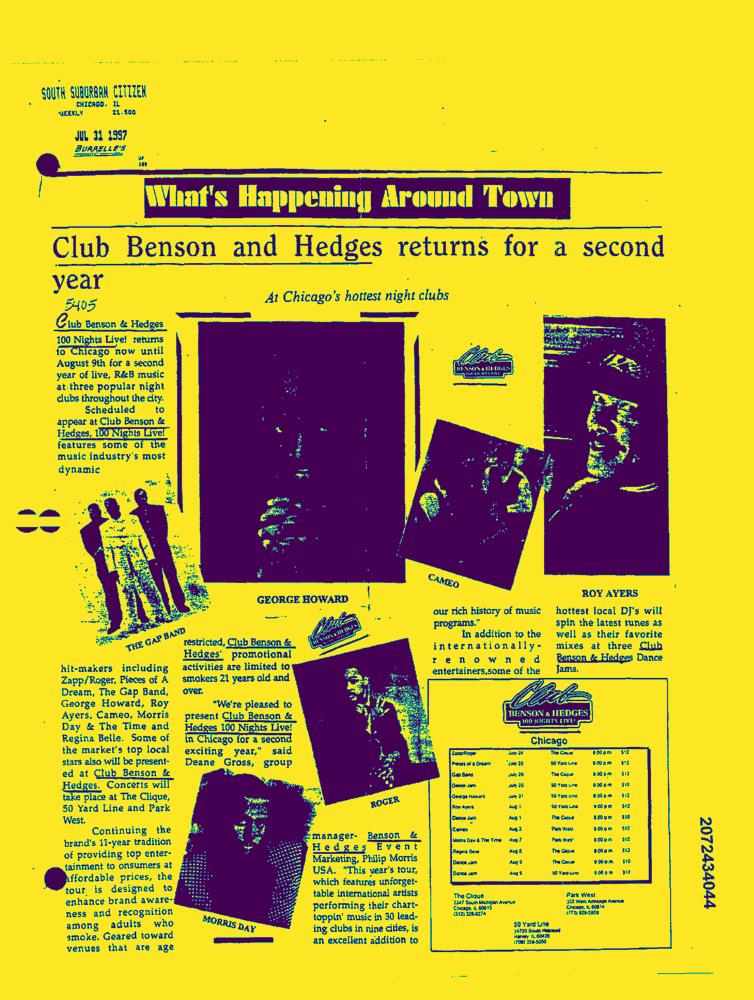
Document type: News-Article